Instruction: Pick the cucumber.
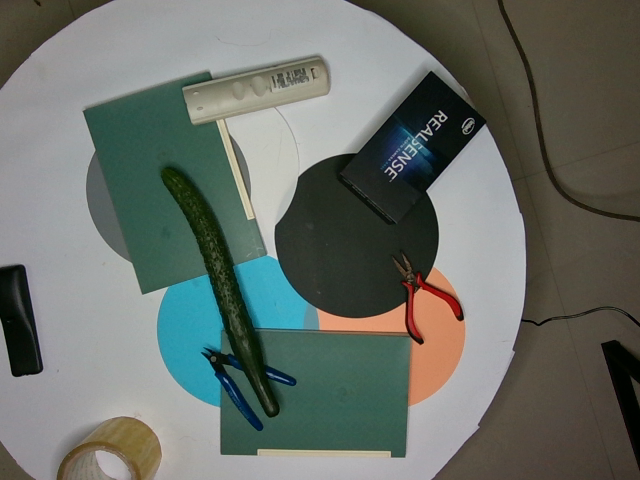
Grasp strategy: vertical